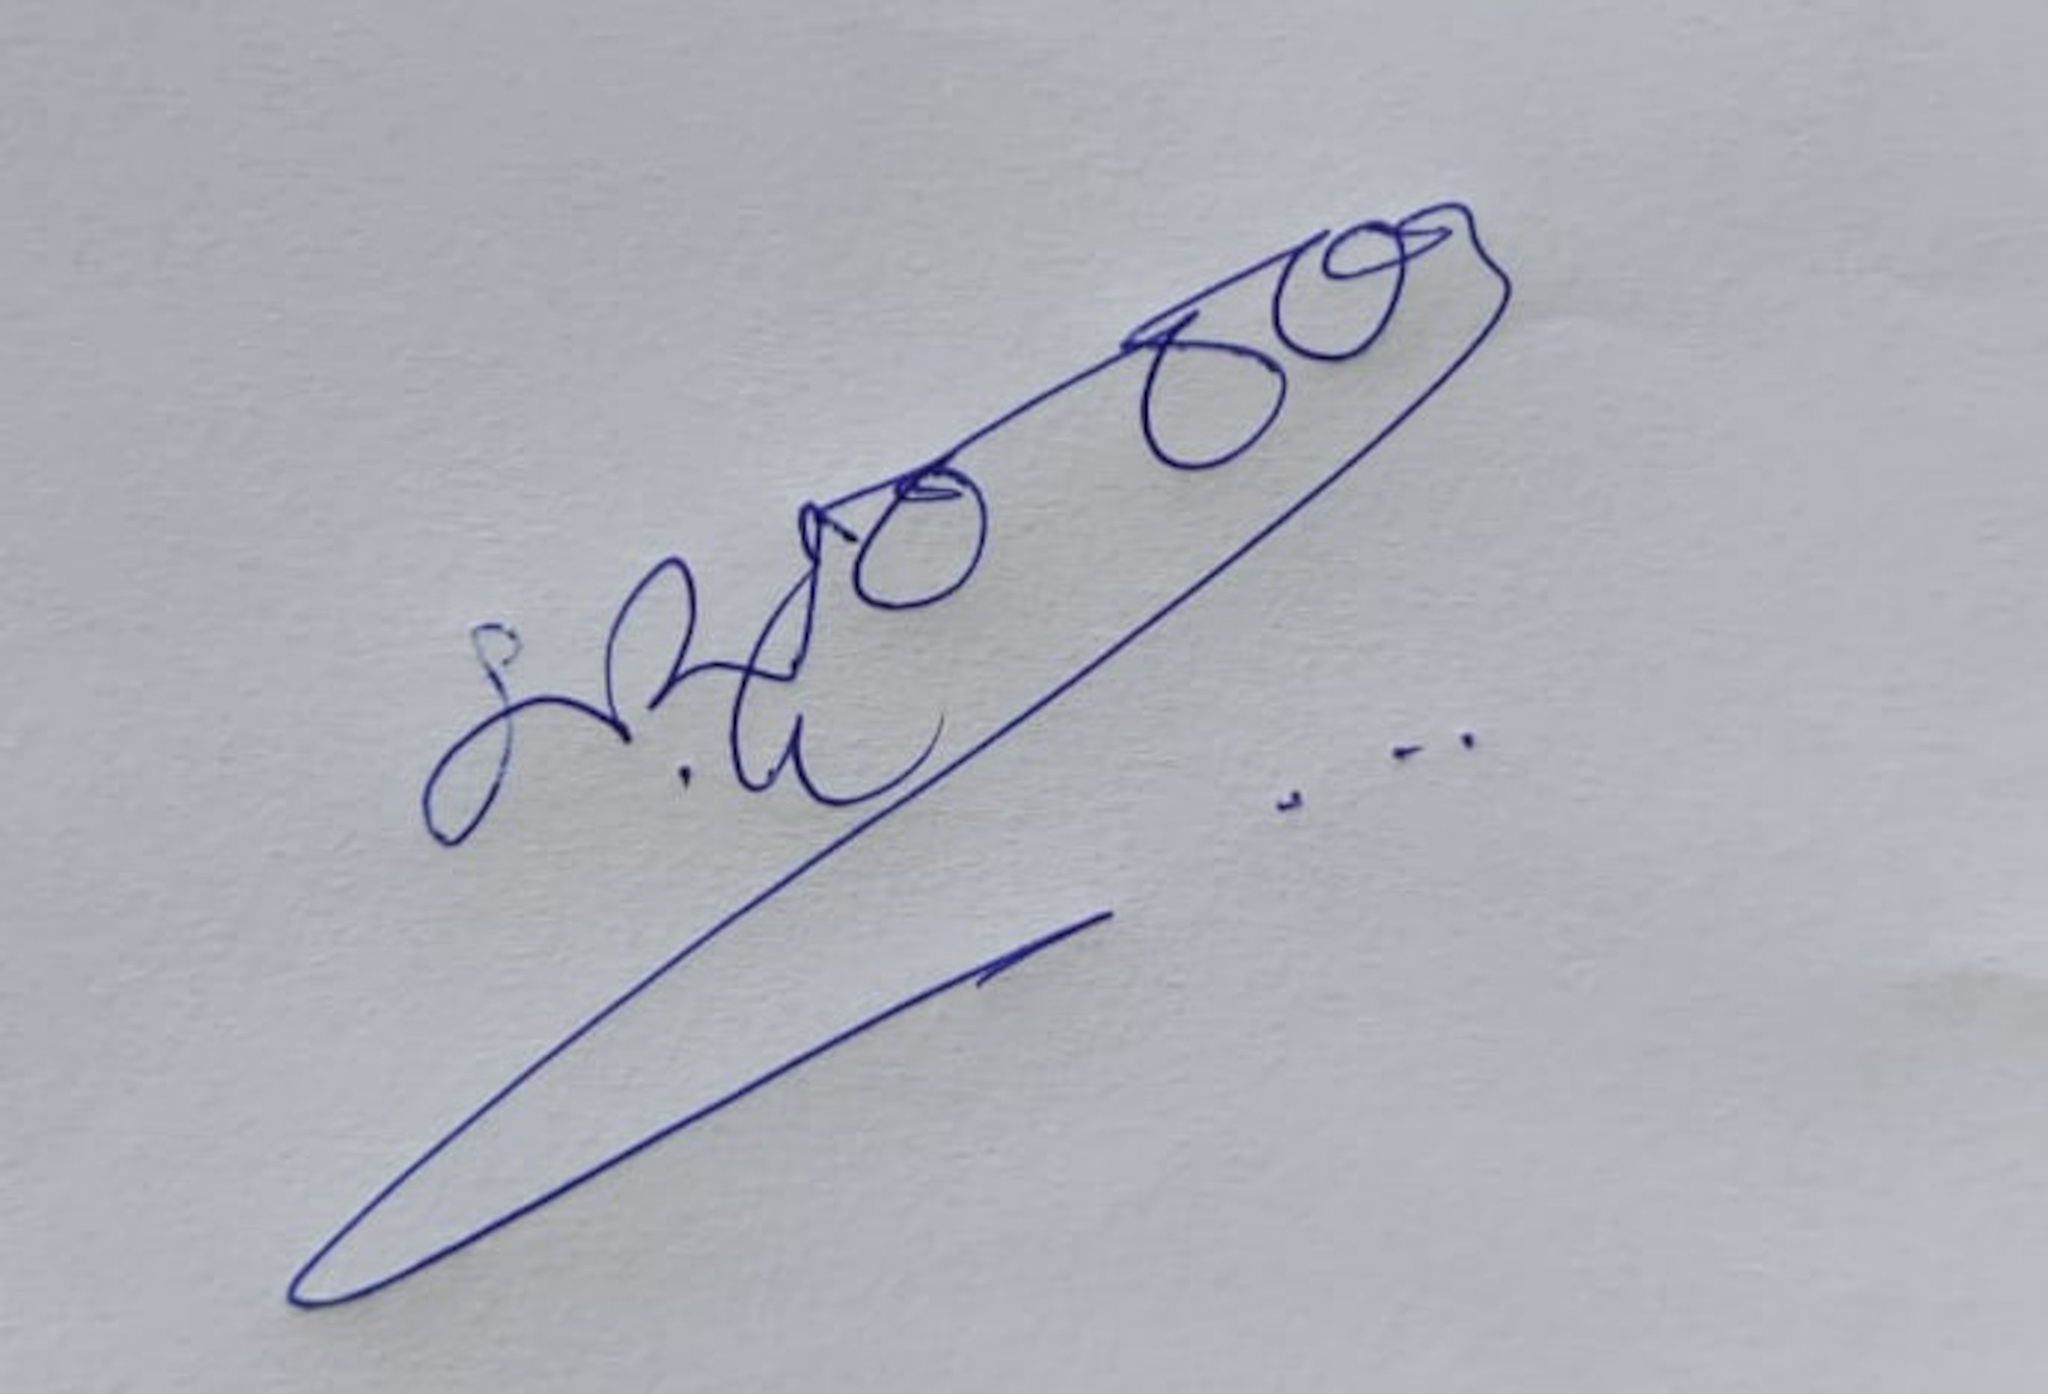
Signature of: mayur bora